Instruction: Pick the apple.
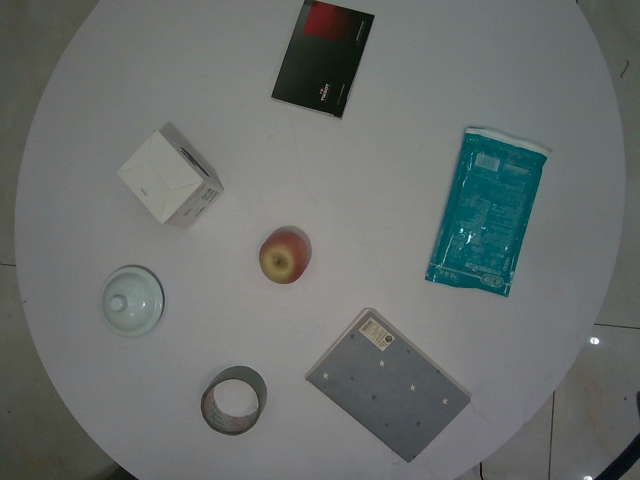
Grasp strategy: vertical